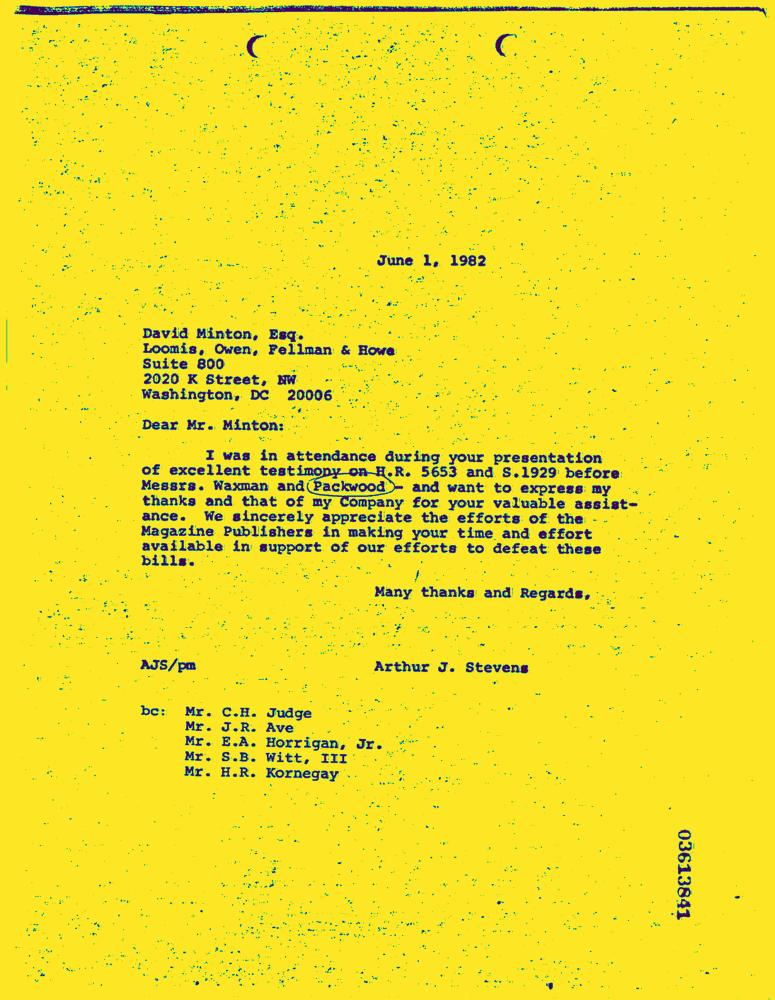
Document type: Letter-Doc